Question: How is the property described in the document?
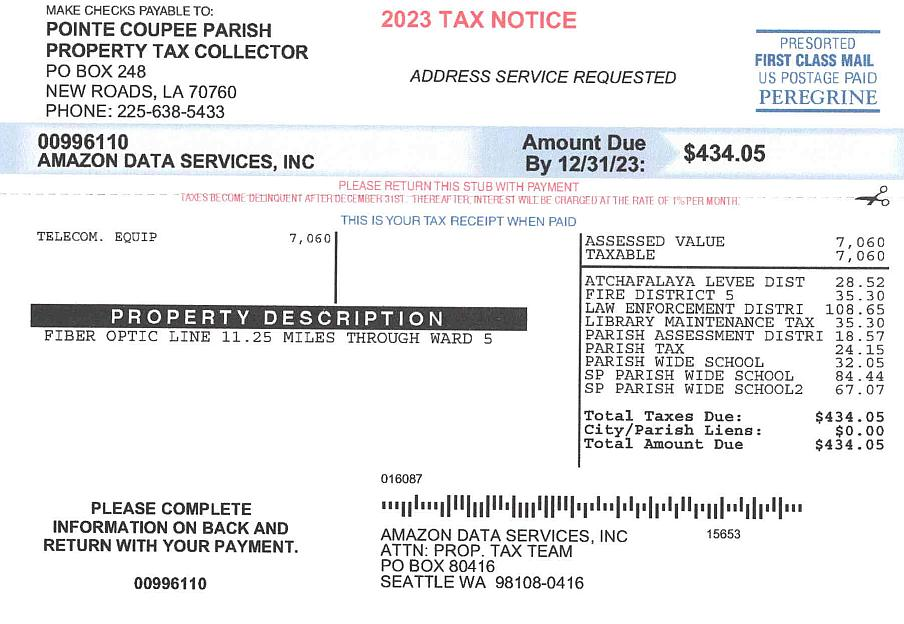
Answer: "FIBER OPTIC LINE 11.25 MILES THROUGH WARD 5"